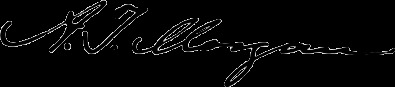
Signature of: albert t morgan